Question: What is the main concern?
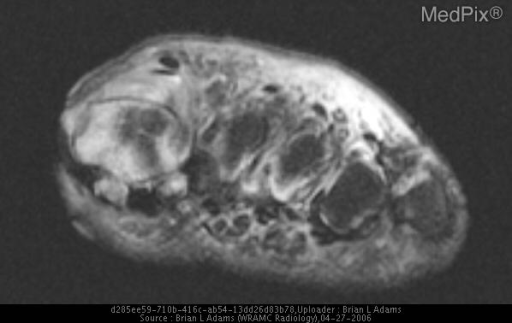
Answer: The findings suggest Anteroposterior and oblique radiographs of the left foot show severe osteopenia of the bones of the foot and ankle, as well as extensive calcifications of the visualized arteries of the foot.  There is erosion of the medial aspect of the head of the first metatarsal and thickening of the adjacent medial soft tissues.  Additionally, there is ulceration (1.2 cm in length) in the superficial soft tissues medial to the head of the first metatarsal.  Also radiographs showed incidental findings of metatarsus primus varus with hallux valgus deformities.

T1-weighted, axial MR images of the left foot show extensive areas of low-signal intensity around the head of the first metatarsal and the medial soft tissues.

Fast spin echo (FSE), T2-weighted with fat saturation, axial MR images of the left foot and short tau inversion recovery (STIR) sagittal MR images show that areas of low-signal intensity on T1-weighted MR images (the soft tissues) become areas of high-signal intensity.  There are also areas of high-signal intensity in the head of the first metatarsal and the distal metaphysis and in the tibial (medial) sesamoid bone.  These fat-suppressed MR images also show areas of high-signal intensity in the plantar muscles.

Post-contrast T1-weighted with fat saturation MR images of the left foot in both the axial (not shown) and sagittal planes show enhancement of the head of the first metatarsal, the tibial sesamoid, and surrounding soft tissues.  On post-contrast MR images, no necrosis in muscles or soft tissues, manifested by nonenhancing areas, are found.

These combined findings on fat-suppressed and contrast-enhanced MR images are consistent with myositis and cellulitis of the soft tissues and osteomyelitis of the head of the first metatarsal and tibial sesamoid.  The tendons of the tarsus and foot are normal.. Fast spin echo (FSE), T2-weighted with fat saturation, axial MR image showing that areas of low-signal intensity on T1-weighted MR images (the soft tissues) become areas of high-signal intensity.  There are also areas of high-signal intensity in the head of the first metatarsal.. The patient might have a history of The patient is an 83-year-old, African-American woman with a history of diabetes mellitus, hypertension, hyperlipidemia, hepatitis C, and neurosyphilis, who was admitted to the hospital for worsening of a chronic, nonhealing, left-foot ulcer that had been followed closely by the Podiatry service with repeated debridements and courses of oral antibiotics.  On the current admission, the patient denied having had any fevers, chills, or feelings of malaise, but stated that her glycemic control had been poor..